Patient: Male, age 85
An 85-year-old man was referred to our hospital for further evaluation of exertional dyspnea for 6 months with a modified Medical Research Council (mMRC) dyspnea scale of grade 1. Four years prior, he had complained of a few weeks' history of coughing, pharyngeal pain, and wheezing, which were treated at another hospital with short-term intravenous corticosteroids and oral antibiotics, based on a diagnosis of asthma exacerbation due to upper respiratory tract infection. He had never smoked; but was occupationally exposed to silica dust from the fourth to the seventh decades of his life when he worked at a motorcycle manufacturing company, where he handled sand mold casting without the use of any respiratory protection. All members of his family were never-smokers and while some colleagues at the same factory were smokers, they had scarcely smoked in the factory. His medical history included hypertension and diabetes.
A physical examination was unremarkable, and the breath sounds were normal for both lungs. The laboratory findings were not contributory. The serum immunoglobulin E level was 6 IU/mL; radioallergosorbent tests against common inhaled allergens were all negative. Serum autoantibodies, including rheumatoid factor, anti-cyclic citrullinated peptide antibody, and anti-nuclear, anti-SS-A, and SS-B antibodies, were also negative. The fractional exhaled nitric oxide concentration measured by NIOX MINO (Aerocrine, Solna, Sweden) was 15 ppb. The findings on a bronchial provocation test with acetylcholine chloride was negative. The results of a pulmonary function test were as follows: vital capacity 2.70 L (90.6% predicted), forced vital capacity (FVC) 2.69 L (90.3% predicted), forced expiratory volume in 1 second (FEV1.0) 1.16 L (62.7% predicted), FEV1.0/FVC 43.12%, maximum mid-expiratory flow rate 0.25 L/sec (10.6% predicted), residual volume per total lung capacity 43.98% (110.4% predicted), diffusion capacity of the lung for carbon monoxide (DLco) 13.67 mL/min/mmHg (85.3% predicted), and DLco divided by the alveolar volume 3.57 mL/min/mmHg (90.2% predicted). The bronchial reversibility after ultrasonic nebulization with procaterol hydrochloride was 10.3%. An arterial blood gas analysis on room air showed pH 7.406; arterial oxygen tension 87.3 mmHg; and arterial carbon dioxide tension 40.2 mmHg. On a sputum smear, numerous neutrophils without eosinophils were observed. Chest radiograph showed no abnormalities (Fig. 1A), and high resolution computed tomography (HRCT) of the chest showed thickening of the bronchial walls without emphysema (Fig. 1B and C). The macroscopic findings on fiberoptic bronchoscopy were unremarkable. A transbronchial lung biopsy (TBLB) showed fibrosis and slight pigmentation of the bronchioles (Fig. 2) with small crystals viewed by polarized light microscopy, suggestive of silica exposure.
Non-smoking COPD caused by silica dust was diagnosed, and he was treated with olodaterol and tiotropium bromide. Eight weeks after the initiation of treatment, his exertional dyspnea improved from mMRC grade 1 to 0, and the COPD assessment test score decreased from 7 to 2. Although his airflow obstruction did not improve, his inspiratory capacity increased from 1.86 to 2.01 L on the pulmonary function test.
Keywords: non-smoking chronic obstructive pulmonary disease, occupational chronic obstructive pulmonary disease, silica dust
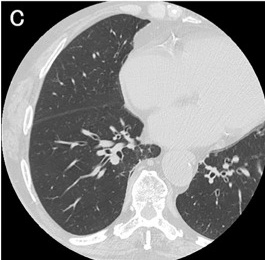
Image caption: Computed tomography of the chest shows thickening of the bronchial wall without emphysema (B, C).